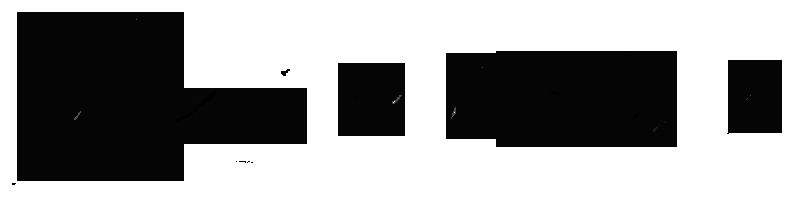
Signature of: sergio de castro